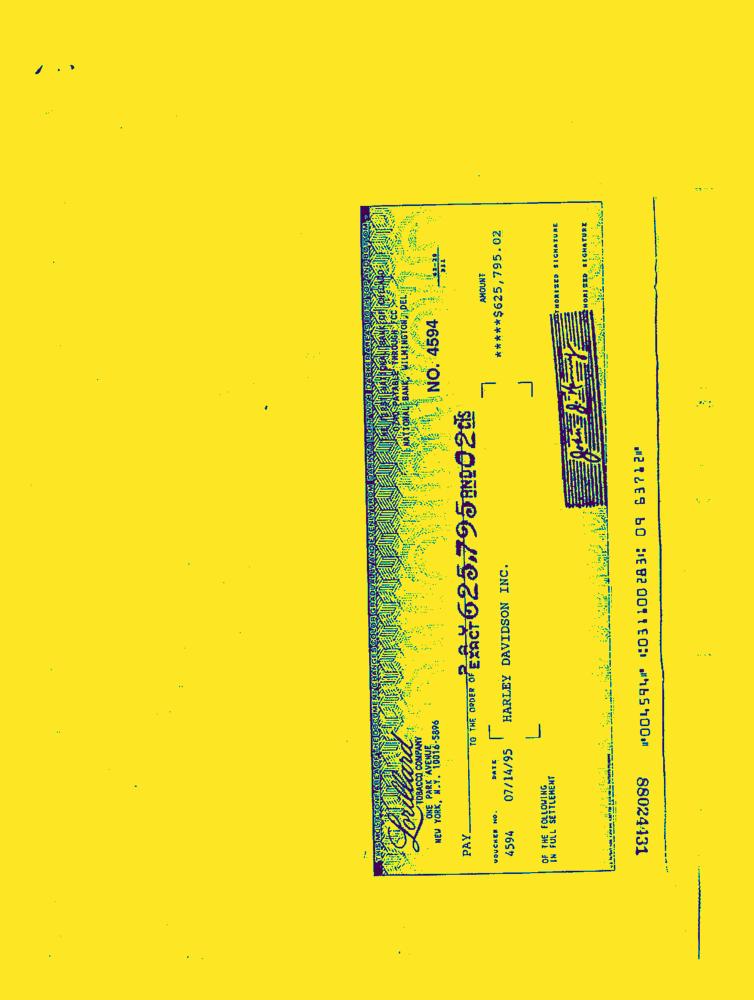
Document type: Invoice-Doc